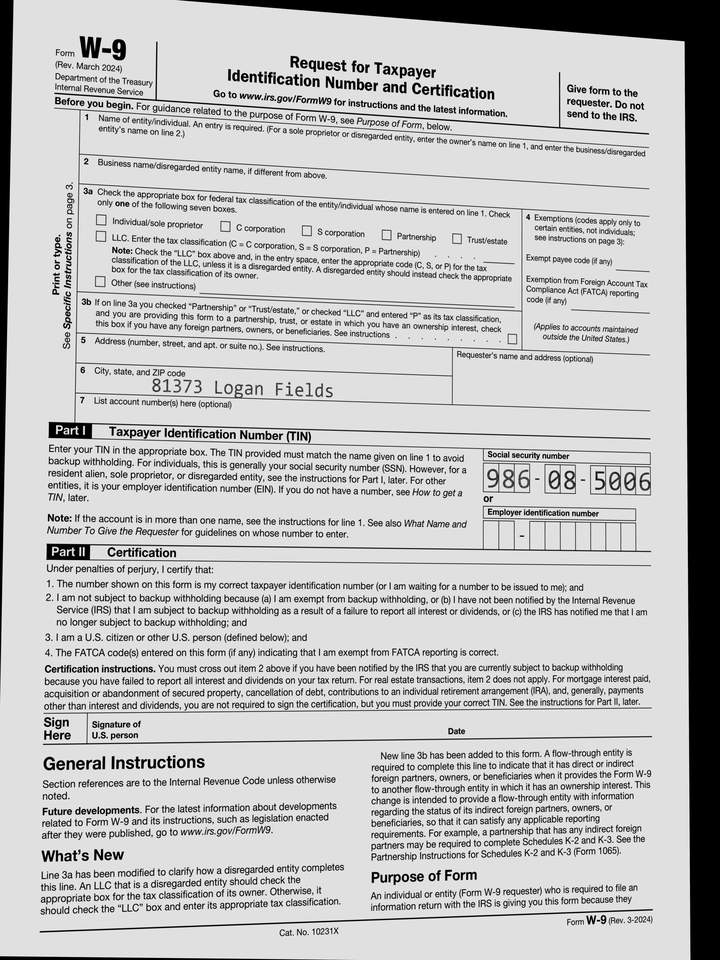
adr1: 81373 Logan Fields
cbx: no
ssn: 986085006